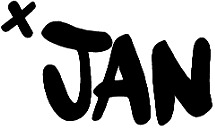
Signature of: jan